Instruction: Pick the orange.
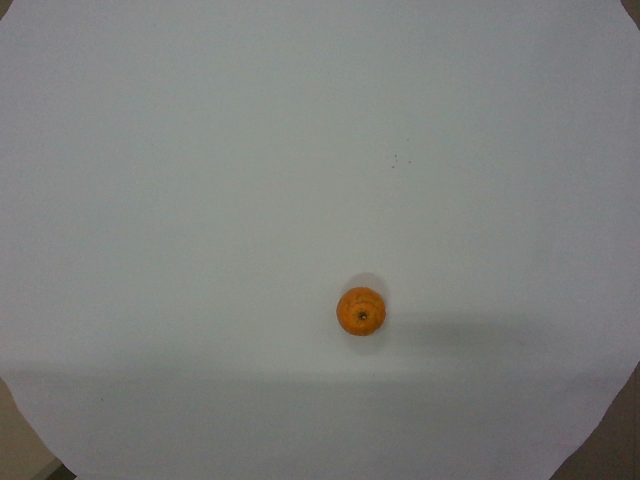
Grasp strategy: vertical